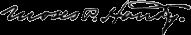
Signature of: moses p handy